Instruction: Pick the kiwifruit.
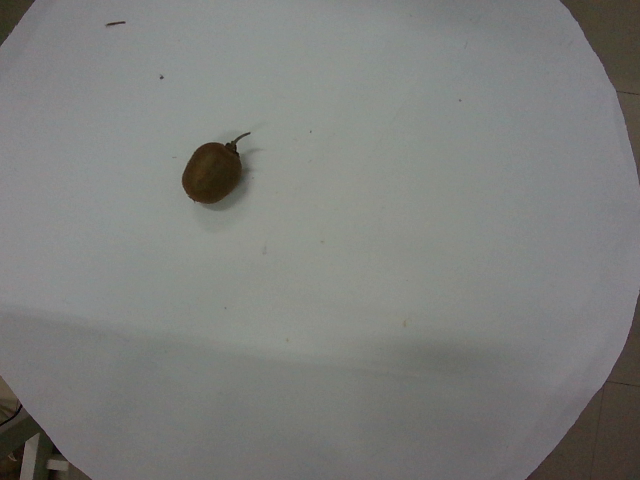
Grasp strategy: vertical